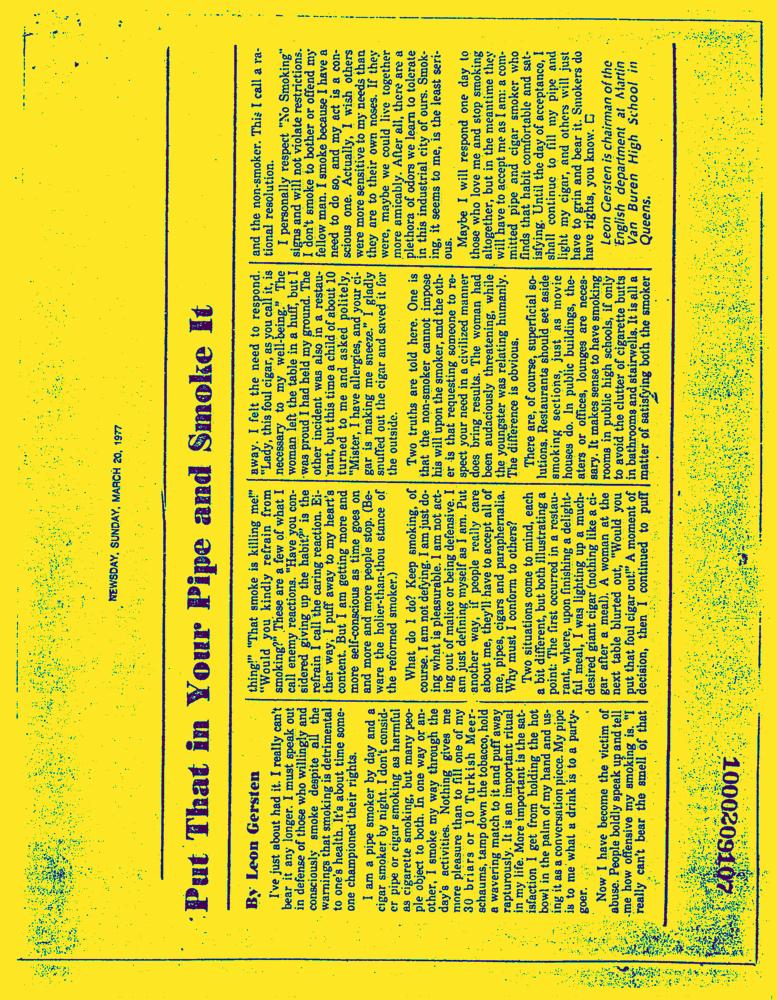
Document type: News-Article